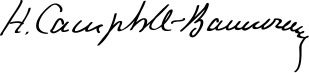
Signature of: henry campbell bannerman